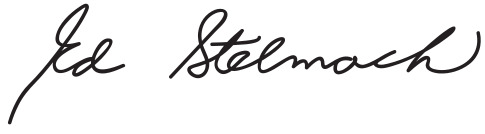
Signature of: ed stelmach